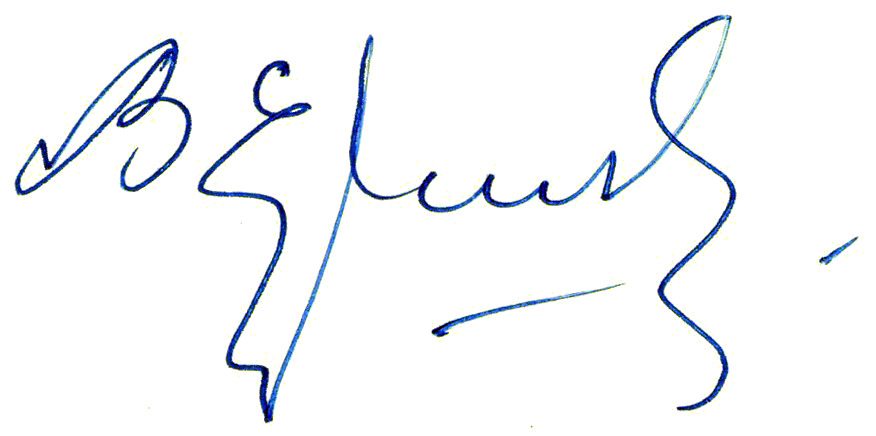
Signature of: vasily ershov